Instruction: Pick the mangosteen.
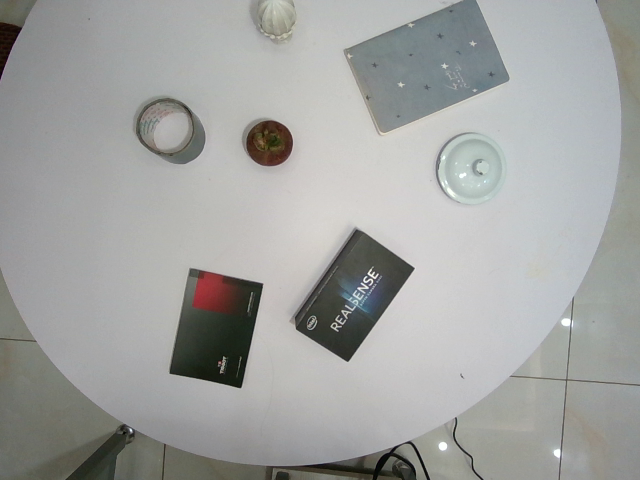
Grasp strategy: vertical